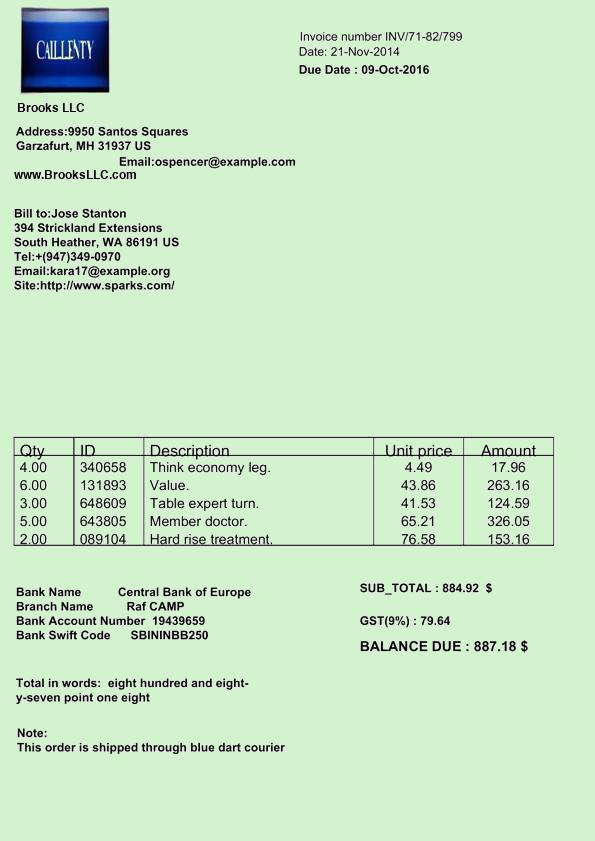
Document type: Invoice